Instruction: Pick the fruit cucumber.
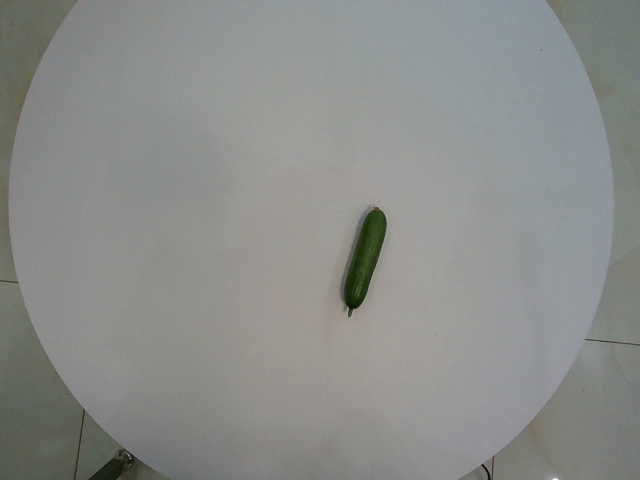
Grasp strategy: vertical